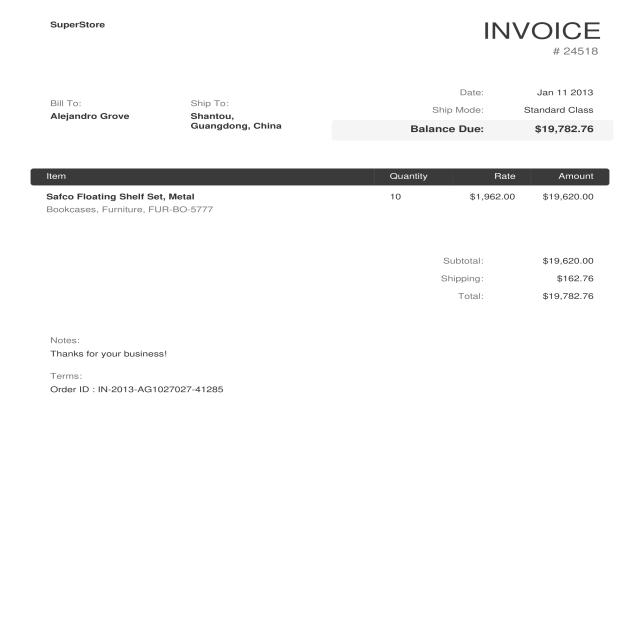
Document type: Invoice